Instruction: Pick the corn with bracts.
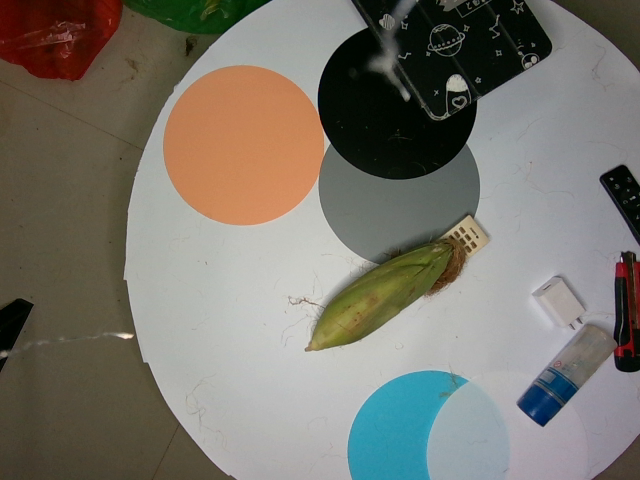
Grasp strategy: vertical